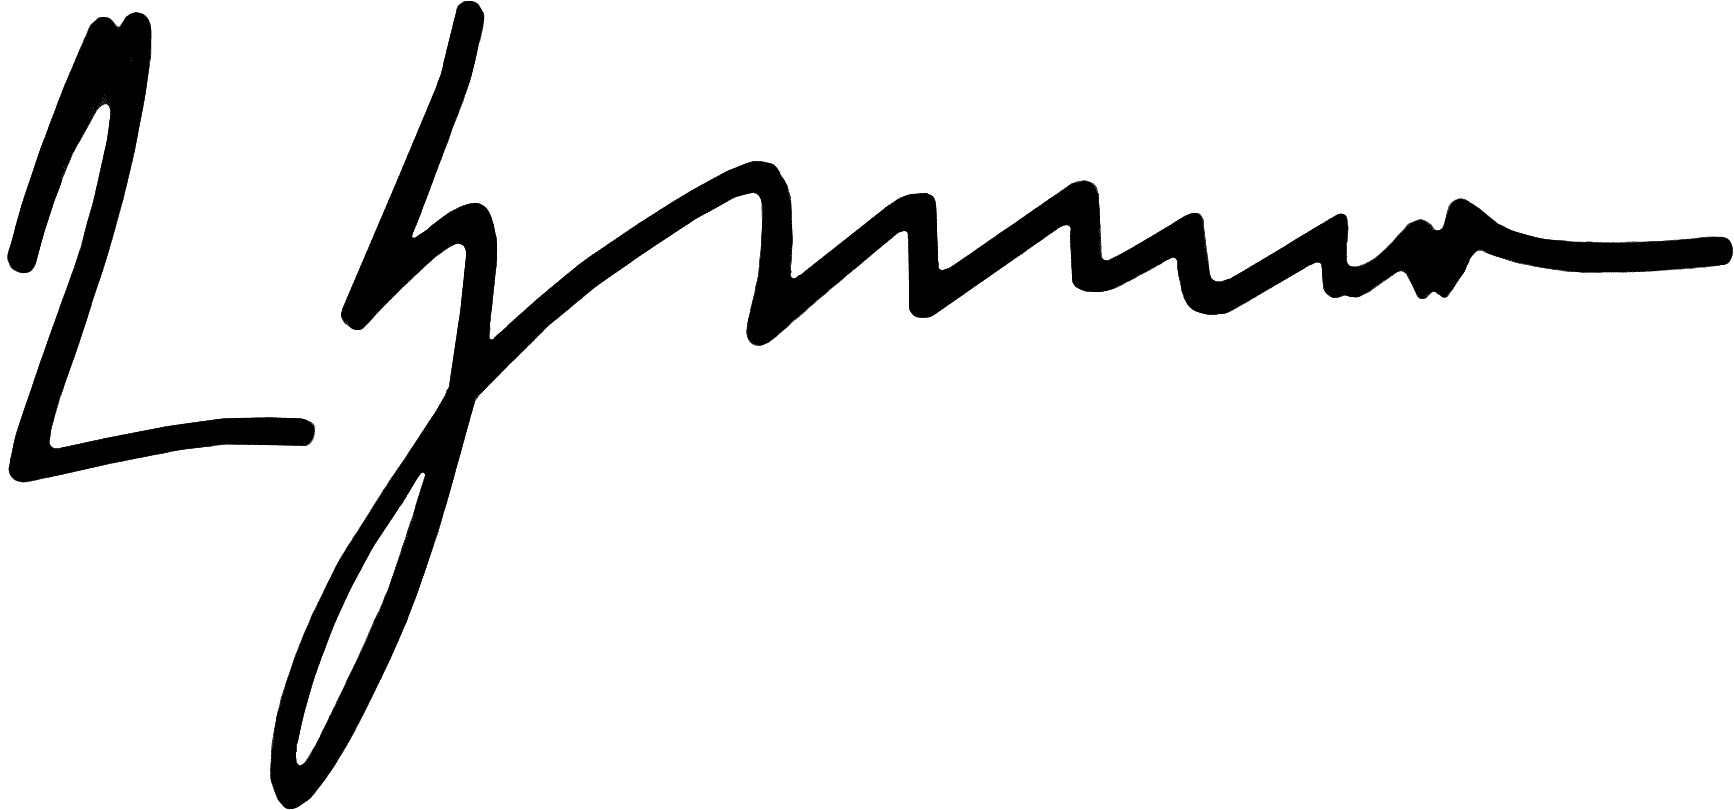
Signature of: leonid kuchma